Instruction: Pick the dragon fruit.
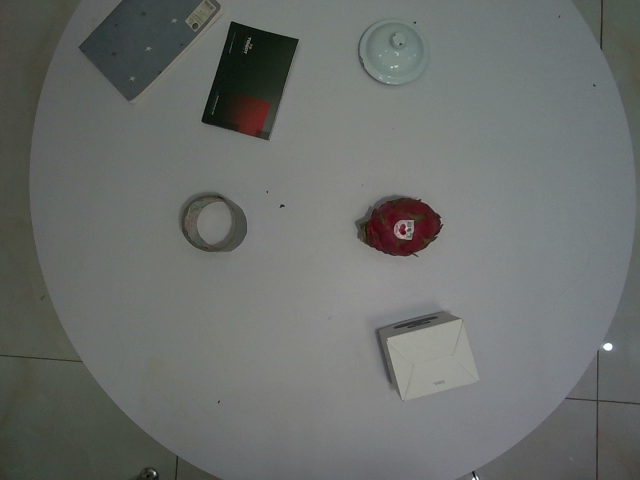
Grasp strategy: vertical